Retrieve the amount in words, amount in figures, name of the payee, date on the cheque, and the bank name from the image.
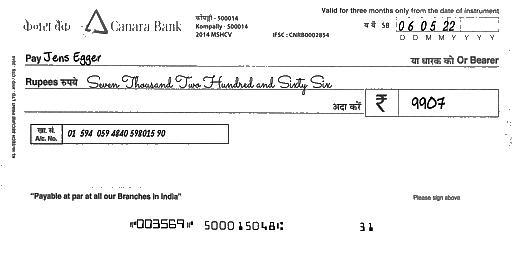
amt_in_words: Seven Thousand Two Hundred and Sixty Six
amt_in_figures: 9907
payee_name: Jens Egger
bank_name: Canara Bank
cheque_date: 06/05/22